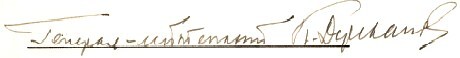
Signature of: kuzma derevyanko